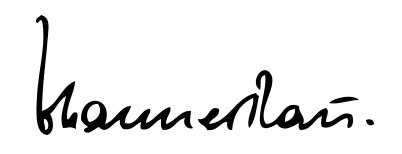
Signature of: johannes rau